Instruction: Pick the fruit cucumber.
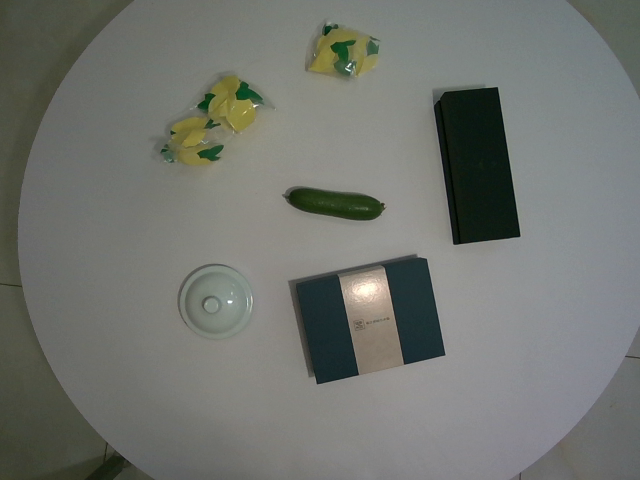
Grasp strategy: vertical